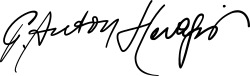
Signature of: anton harapi